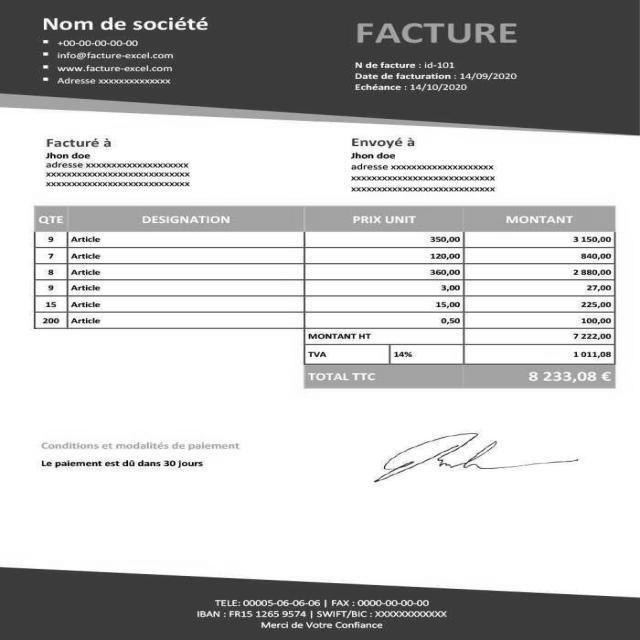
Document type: Invoice